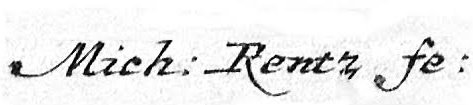
Signature of: michael heinrich rentz